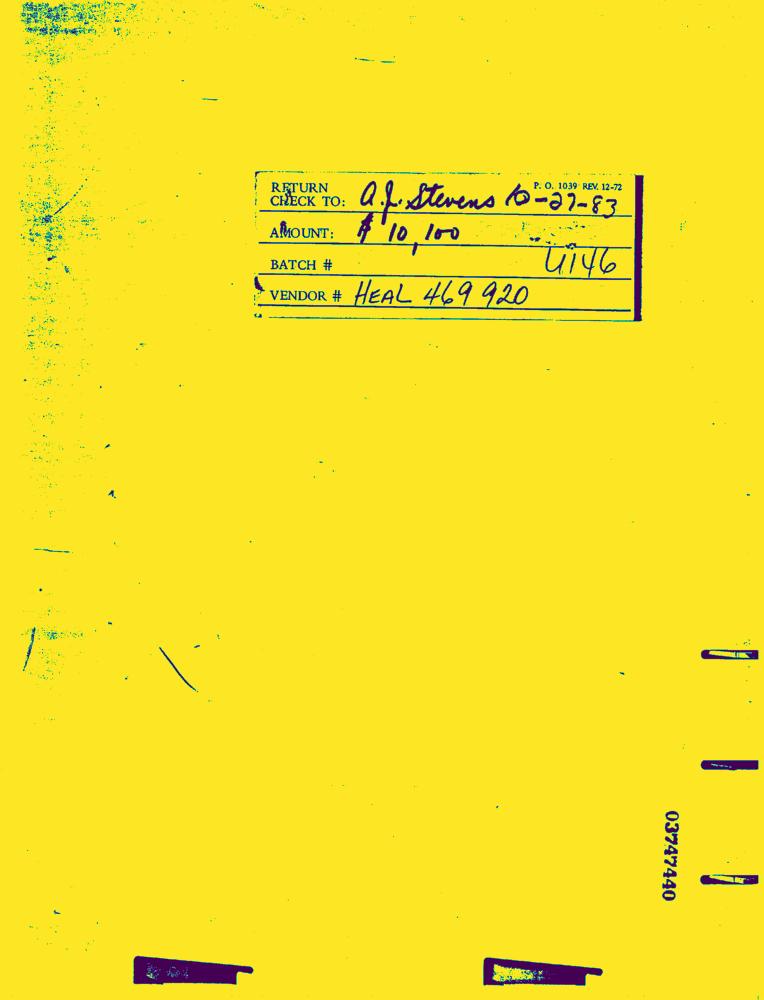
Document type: Invoice-Doc